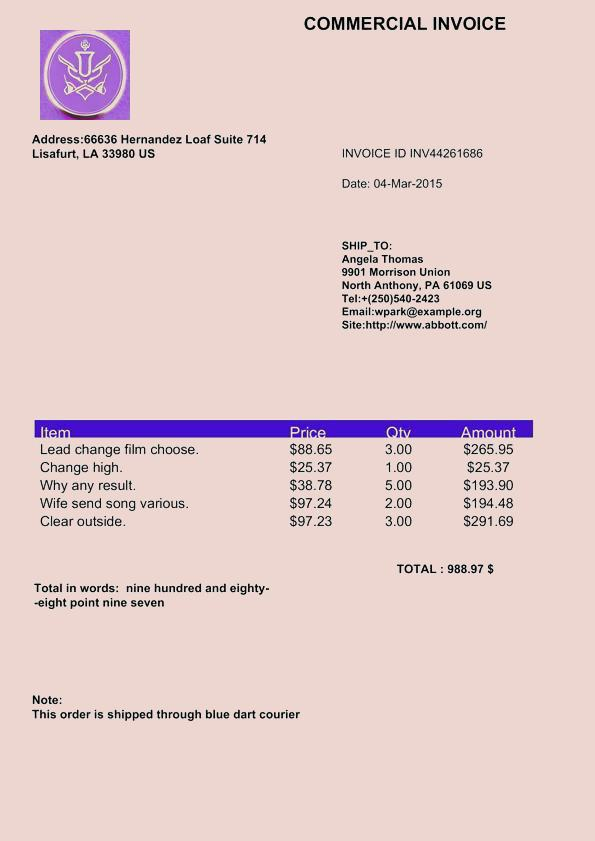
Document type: Invoice